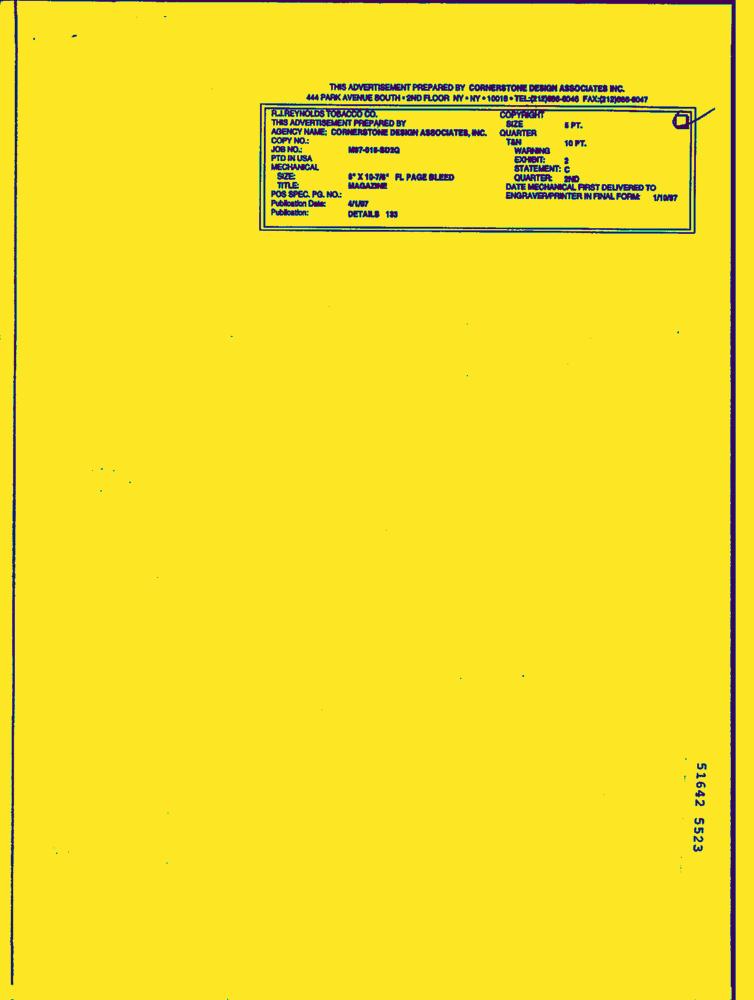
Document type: AD